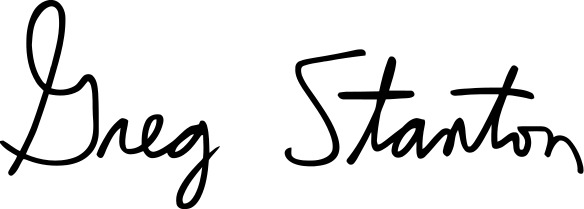
Signature of: greg stanton